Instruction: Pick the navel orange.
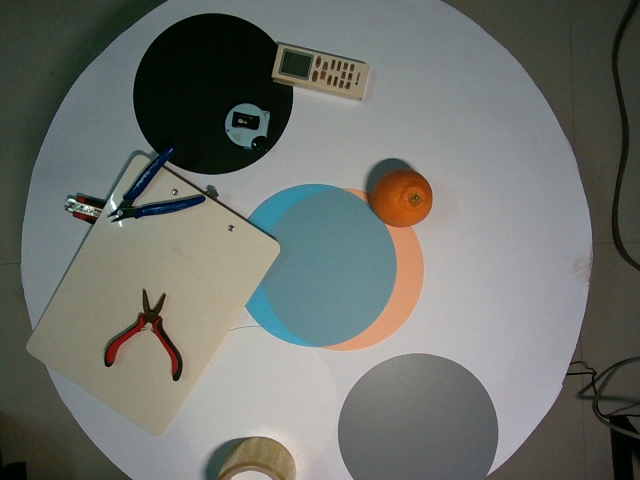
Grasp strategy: vertical